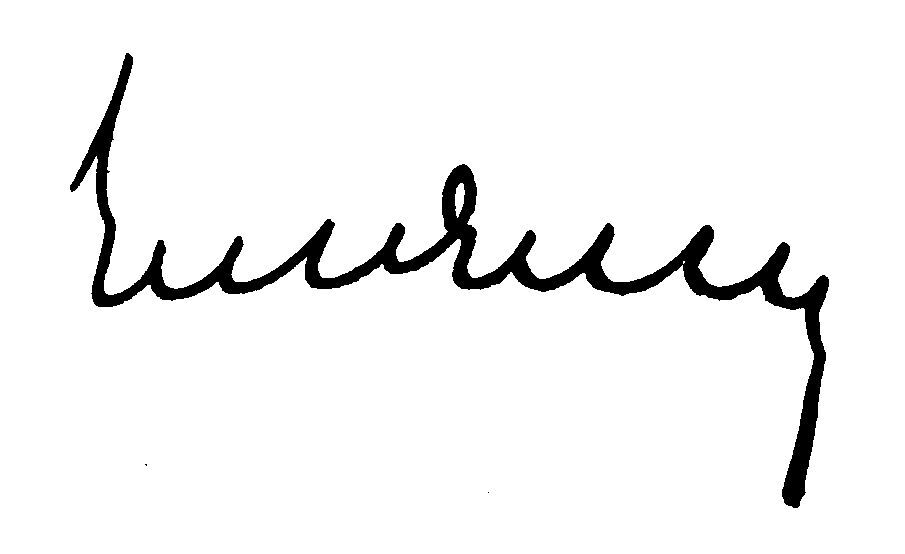
Signature of: eugène schmidt